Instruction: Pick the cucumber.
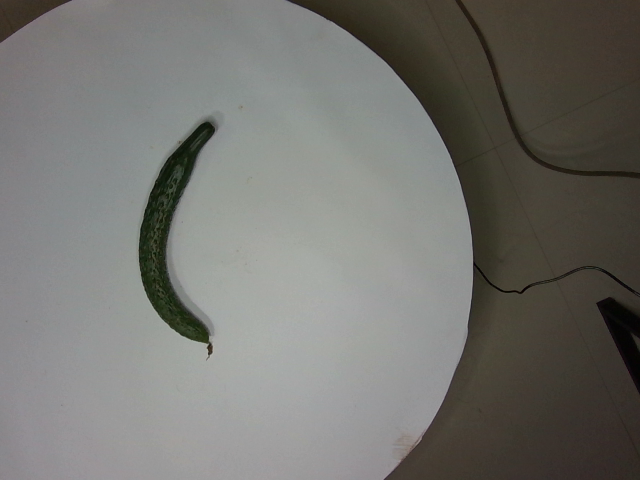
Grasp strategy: vertical